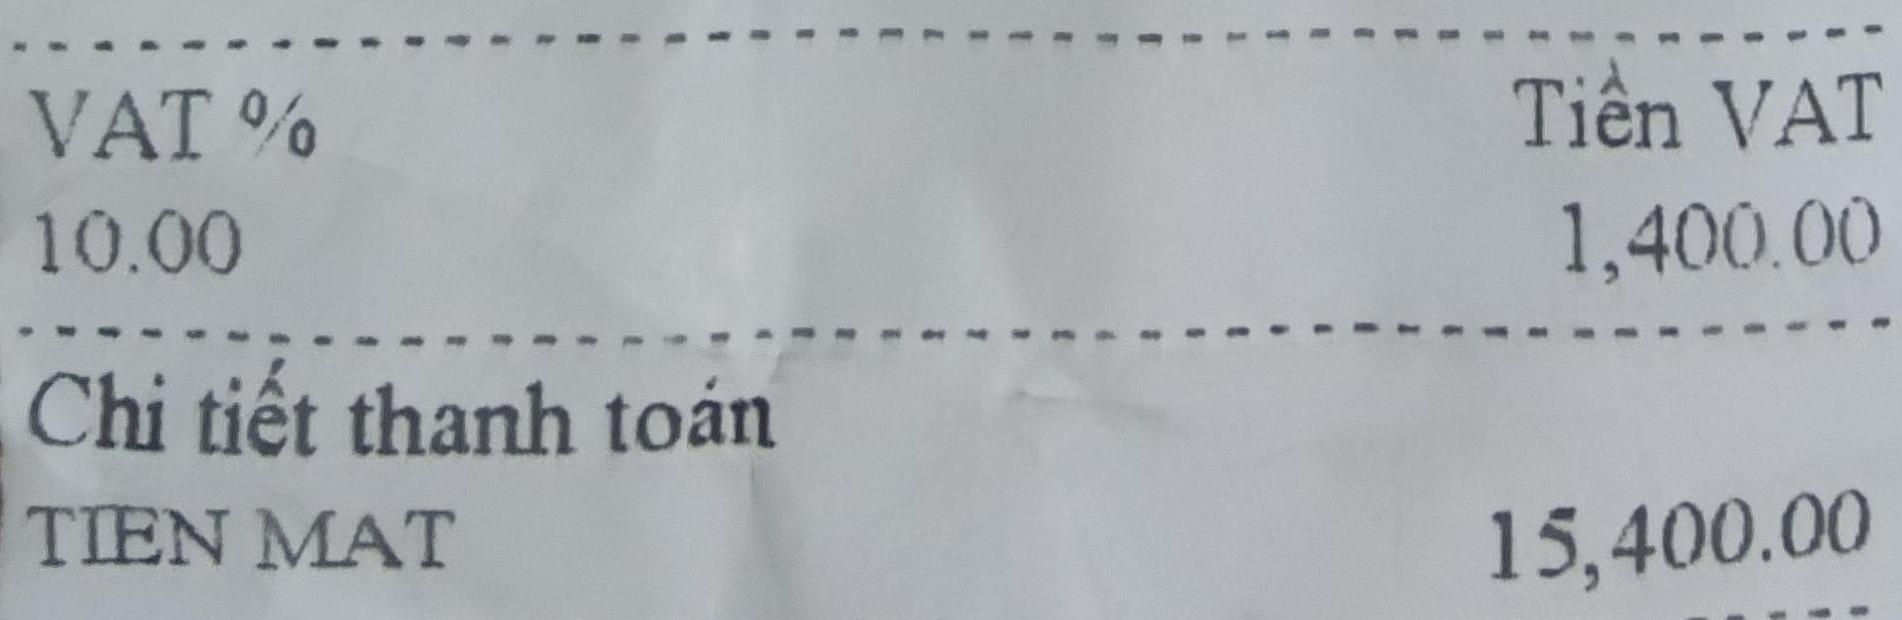
<table>
<tr>
<th>VAT %</th>
<th>Tiền VAT</th>
</tr>
<tr>
<td>10.00</td>
<td>1,400.00</td>
</tr>
</table>

Chi tiết thanh toán
TIEN MAT 15,400.00